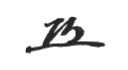
Signature of: keisuke okada